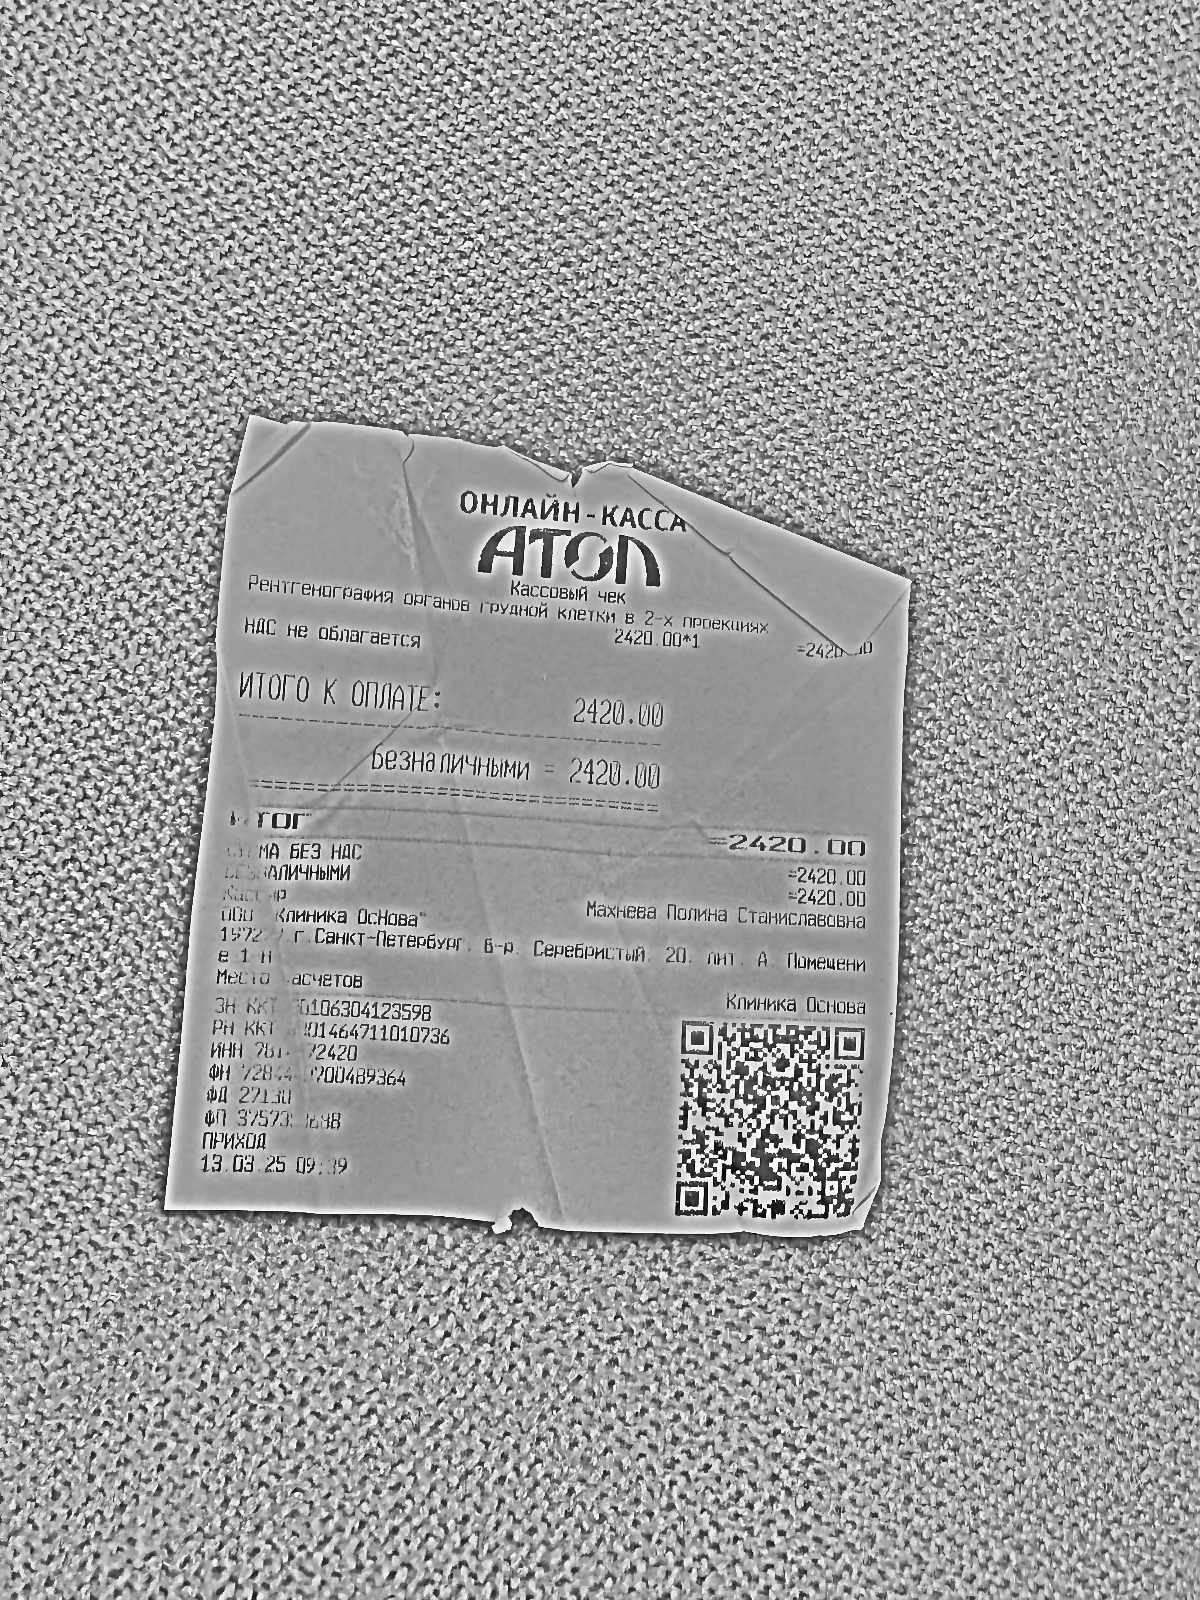
Продавец: ООО "Клиника ОсНова"
ИНН: 7814672420
Дата: 13.03.25
Товары: Рентгенография органов грудной клетки в 2-х проекциях
Количество: 1
Цена: 2420.00
Сумма: 2420.00
Итого: 2420.00